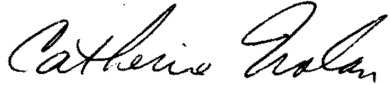
Signature of: catherine nolan